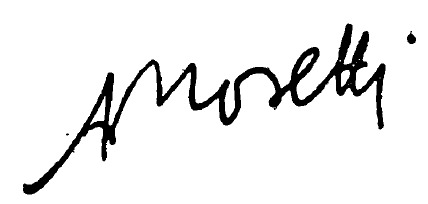
Signature of: alexandru rosetti